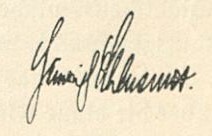
Signature of: heinrich schlusnus